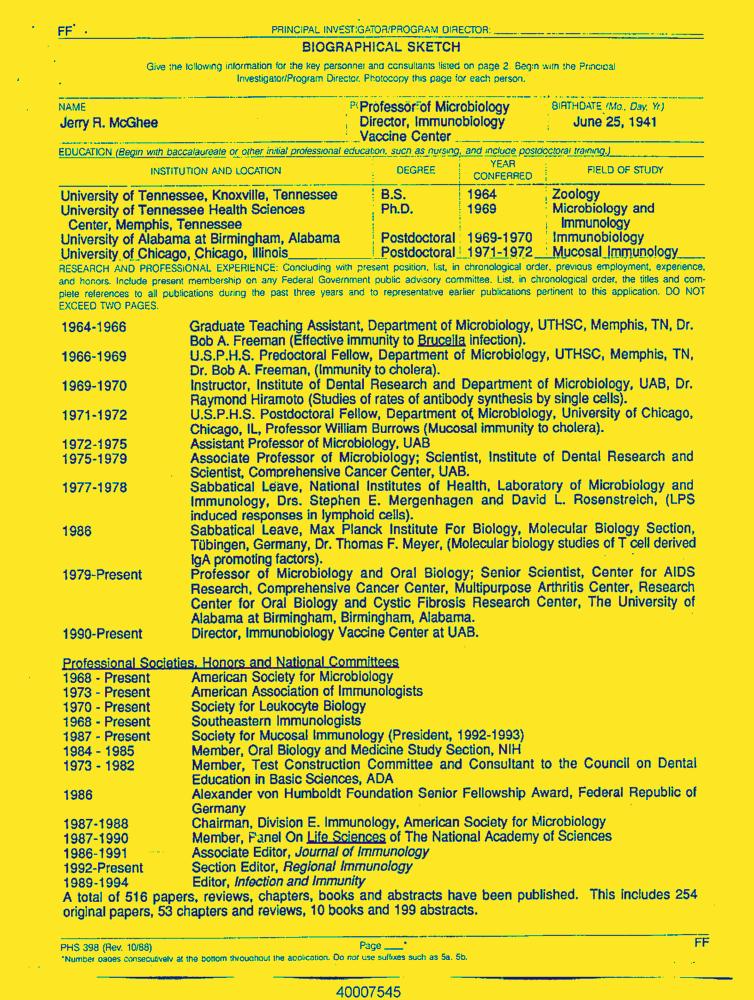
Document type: Resume-Doc